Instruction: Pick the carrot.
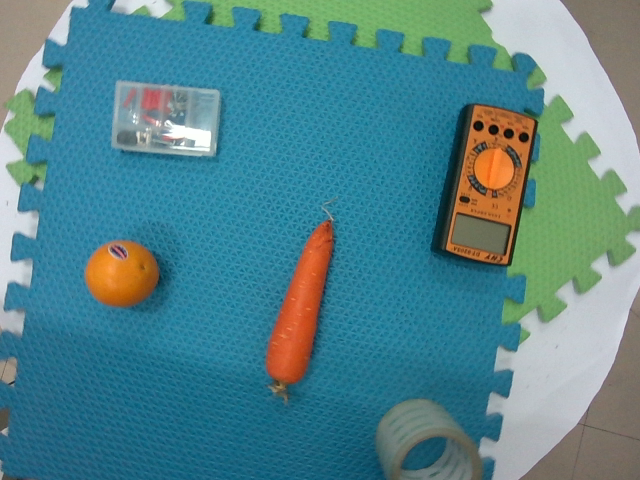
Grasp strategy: vertical